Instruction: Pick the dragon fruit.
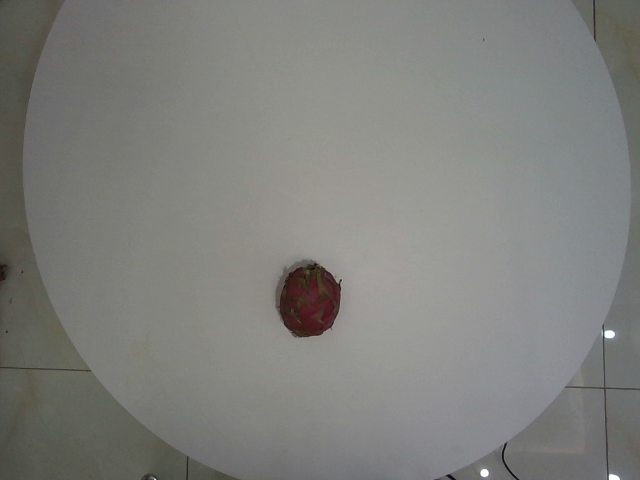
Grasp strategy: vertical